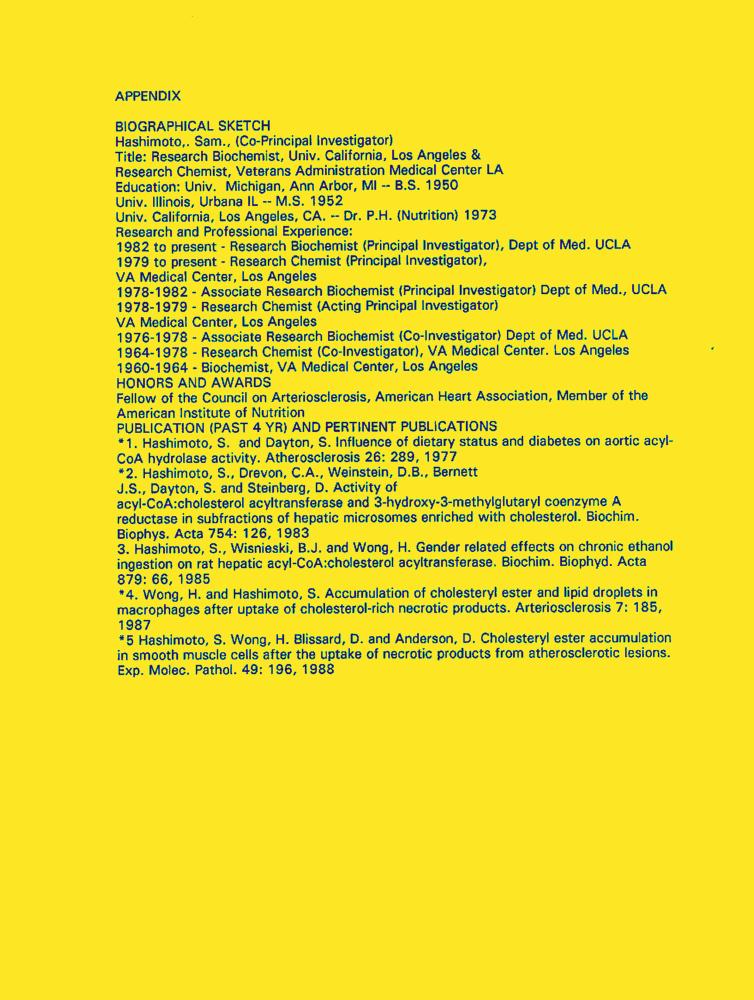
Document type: Resume-Doc